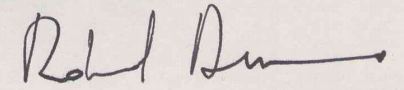
Signature of: roland dumas